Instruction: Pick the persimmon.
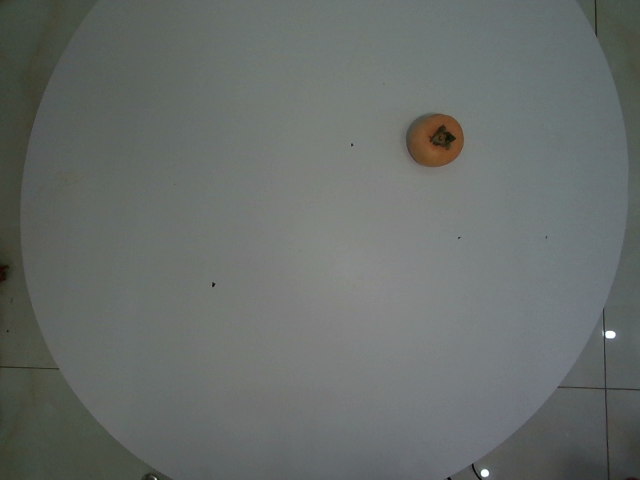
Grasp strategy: vertical